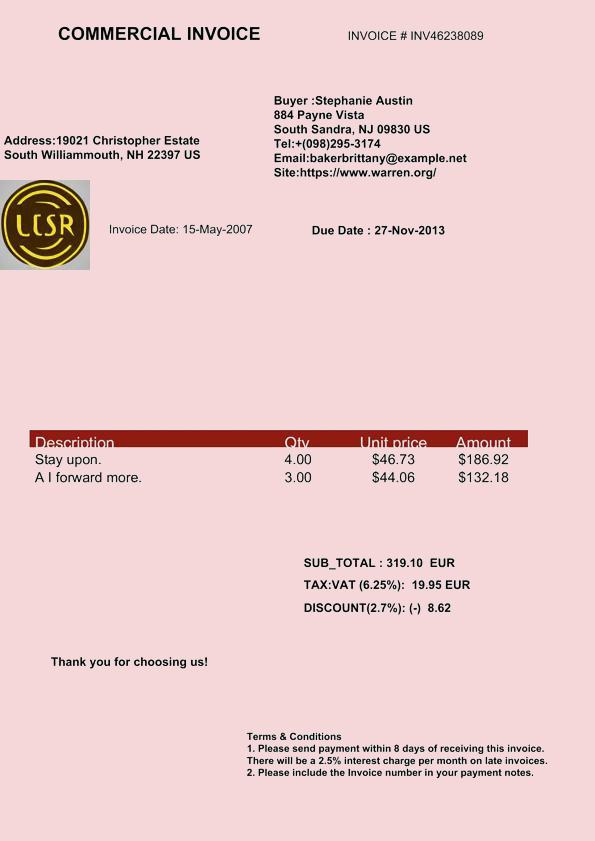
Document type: Invoice